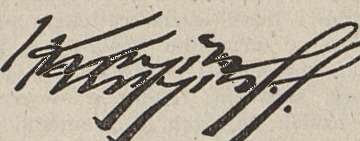
Signature of: oldřich kryštof